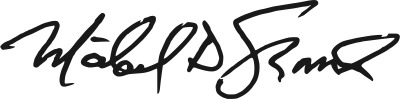
Signature of: michael shonrock